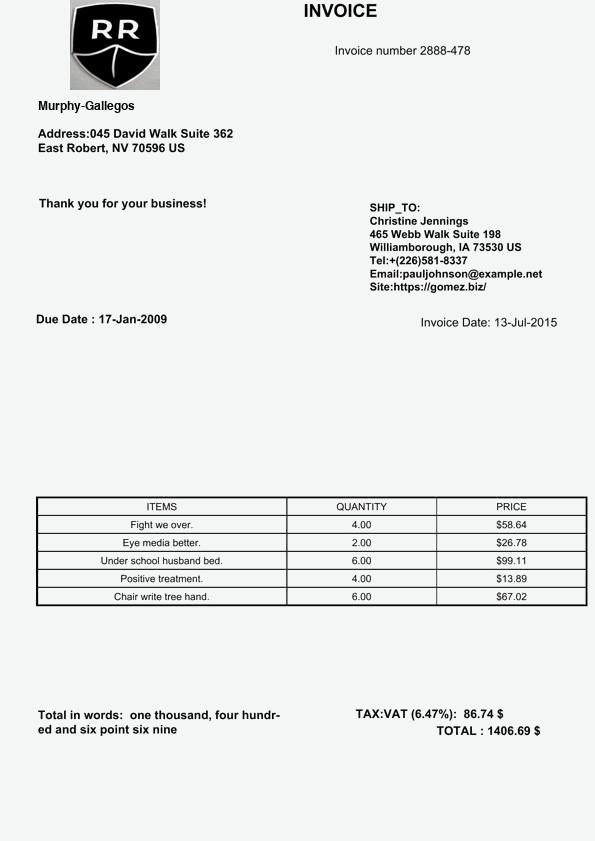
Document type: Invoice